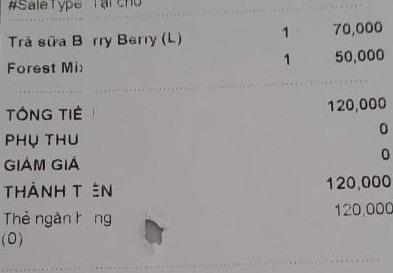
#SaleType Tại cho

<table>
<tr>
<td>Trà sữa Berry Berry (L)</td>
<td>1</td>
<td>70,000</td>
</tr>
<tr>
<td>Forest Mix</td>
<td>1</td>
<td>50,000</td>
</tr>
</table>

TỔNG TIỀN 120,000
PHỤ THU 0
GIẢM GIÁ 0
THÀNH TIỀN 120,000
Thẻ ngân hàng 120,000
(0)